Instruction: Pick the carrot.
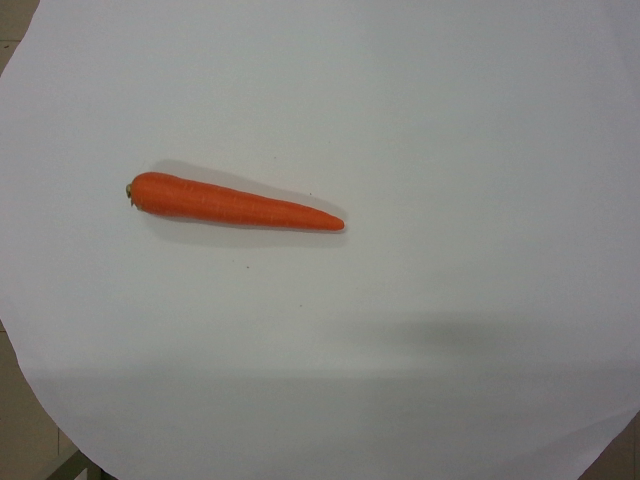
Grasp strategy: vertical